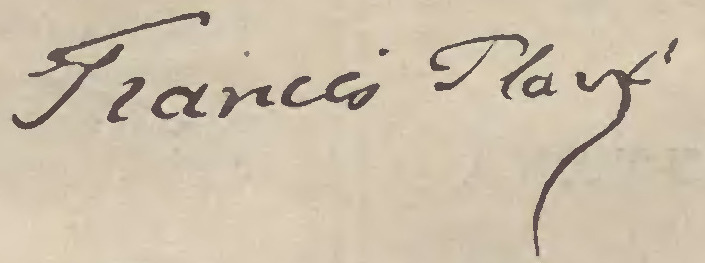
Signature of: francis planté